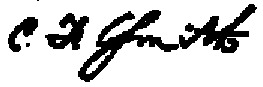
Signature of: charles ferguson smith